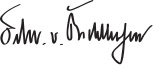
Signature of: manfred von richthofen